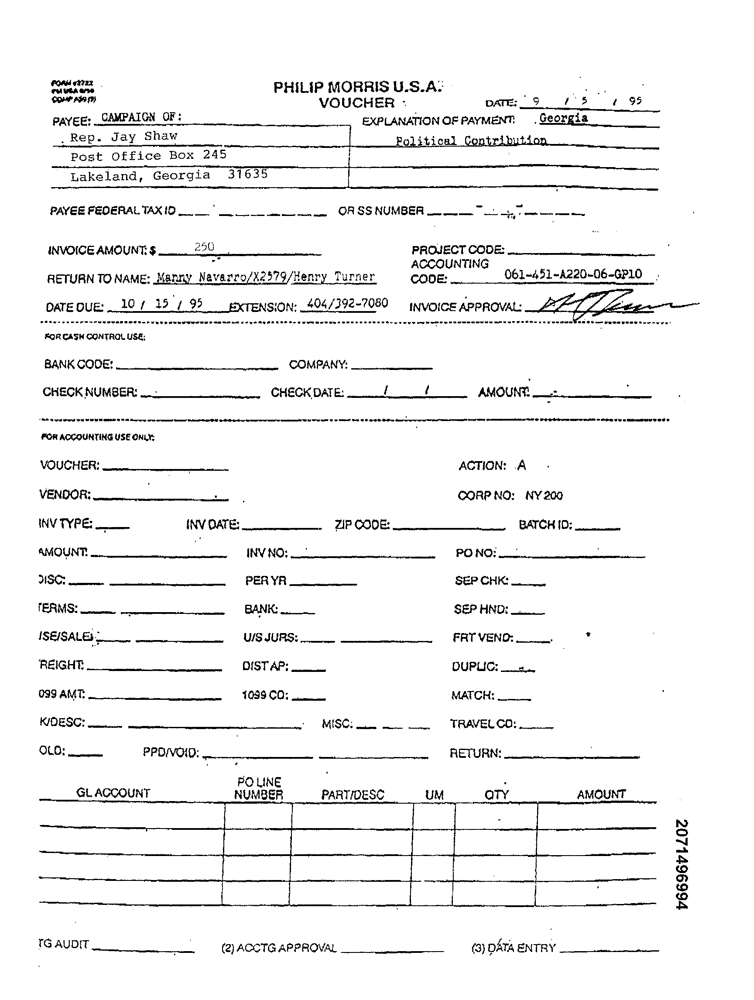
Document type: Invoice